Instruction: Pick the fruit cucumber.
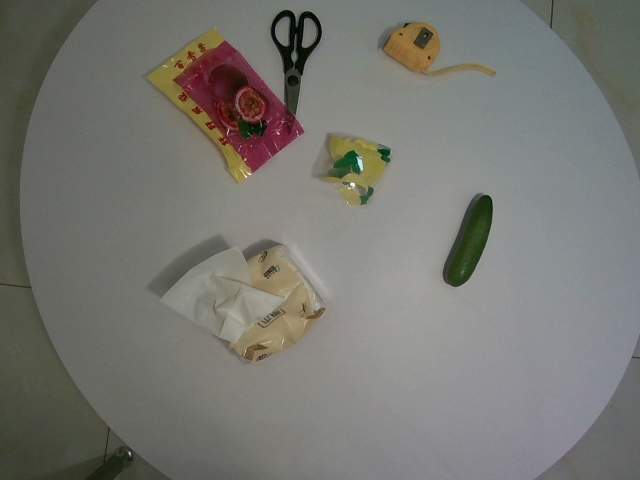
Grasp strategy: vertical